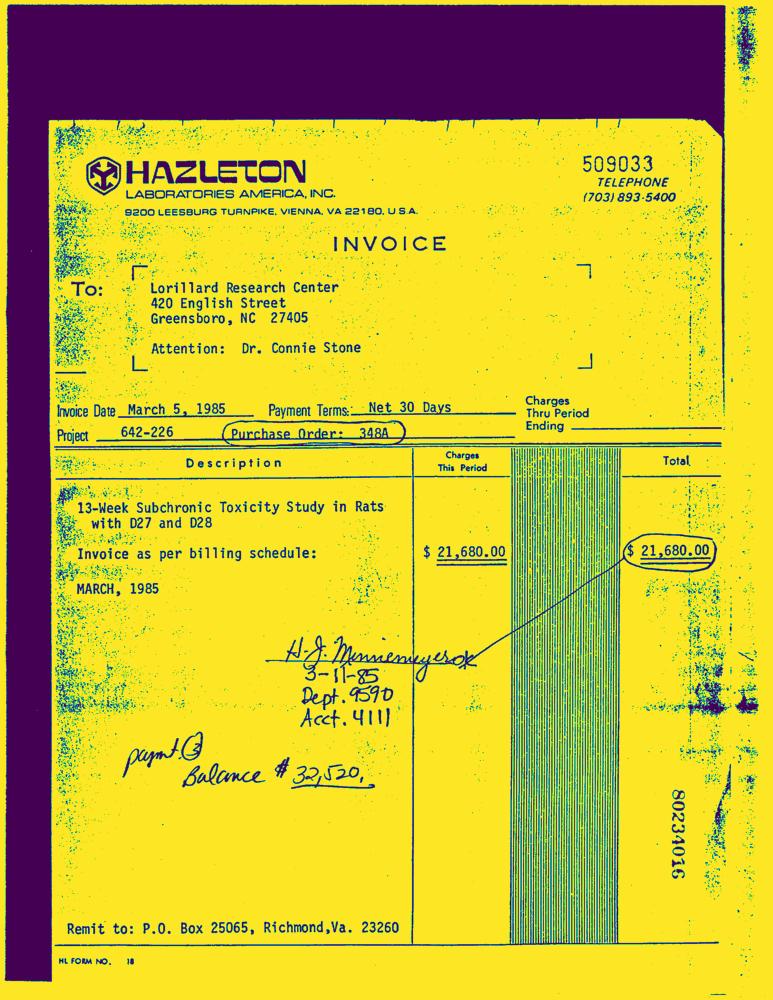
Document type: Invoice-Doc